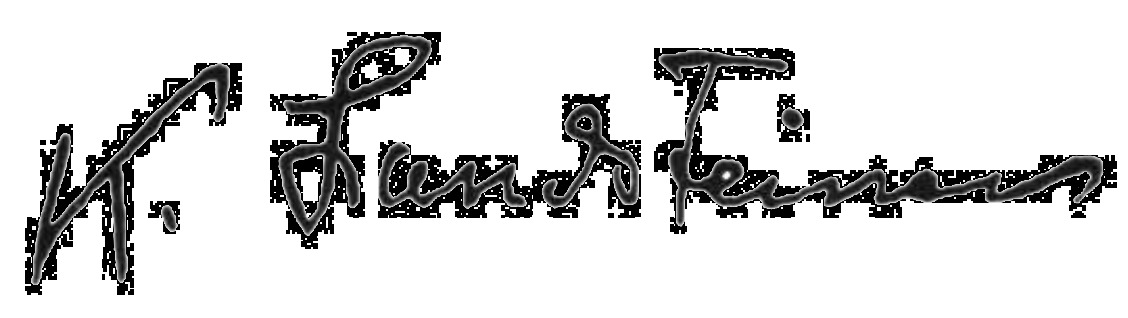
Signature of: karl landsteiner